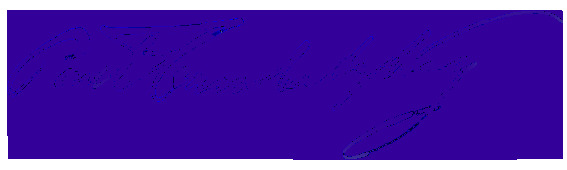
Signature of: paolo troubetzkoy